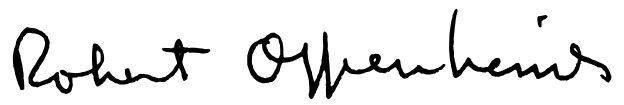
Signature of: robert oppenheimer